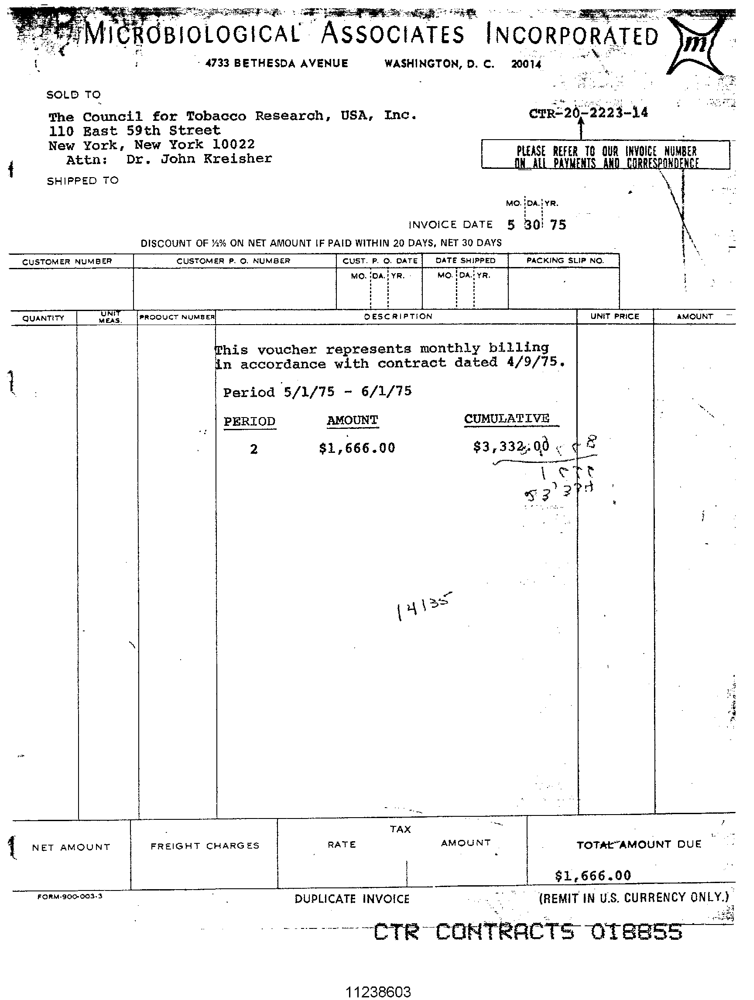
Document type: Invoice